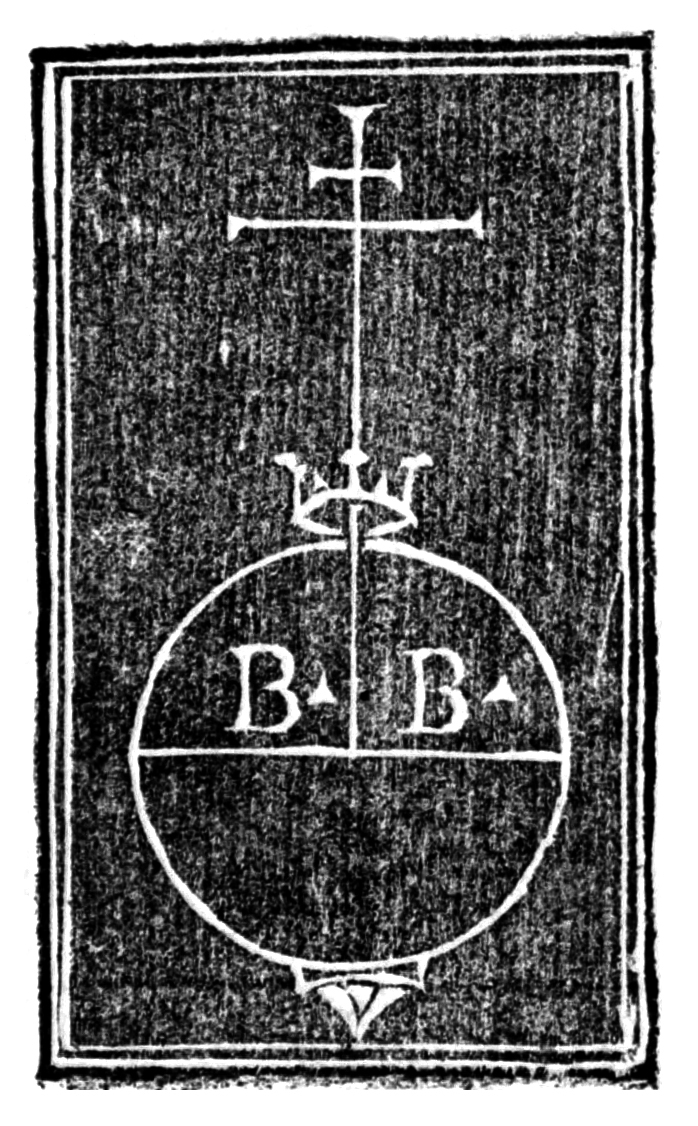
Signature of: bazaliero de bazalieri